Patient: Female, age 61
A 61-year-old woman presented with intermittent low back pain that persisted for past one month. The pain worsened within one week and became unbearable. Three months previously, the patient was admitted to a local hospital for productive cough. Lung CT showed suspicious TB lesions, and T-SPOT was positive. After excluding other diseases, the local hospital started diagnostic anti-tuberculosis treatment consisting of HRZE. The patient took the medication irregularly because of gastrointestinal reaction. A physical examination revealed no abnormalities. Laboratory results were white blood cells, 7.22x109/L; hemoglobin, 122 g/L; platelets, 216 x109/L; CRP, 32.97 mg/dl; and procalcitonin, 0.213ng/mL. The sputum GeneXpert test result was positive and sensitive to rifampicin. Multiple infections and diffuse miliary nodules in both lungs suggested tuberculosis. Thoracic and abdominal aortic CTA examination showed a 51x28 mm2 pseudoaneurysm arising from the lower abdominal aorta, surrounded by a patchy shadow and lymphadenopathy (Figure 5). Combined with the patient's medical history, tuberculous aortic pseudoaneurysm was considered. Emergency digital subtraction angiography was performed after admission, and two coated stents were implanted in the abdominal aorta and iliac artery. Angiography showed that the stents were well- positioned, blood flow was smooth, and a pseudoaneurysm did not develop. The patient was discharged from the hospital 2 days post-operation and received anti-tuberculosis drug treatment, including isoniazid 0.6 g once daily, rifapentine 0.45 g twice a week, ethambutol 0.75 g once daily, pyrazinamide 0.5 g three times daily, and moxifloxacin 0.4 g once daily. Abdominal aortic CTA performed two weeks later revealed that the aneurysm did not recur (Figure 6). Our follow-up plan was consistent with that of the patient in case 1. The patient tolerated the anti-tuberculosis drugs well.
Keywords: anti-tuberculosis therapy, aortic pseudoaneurysm, endovascular stent implantation, steroids, tuberculosis aortitis
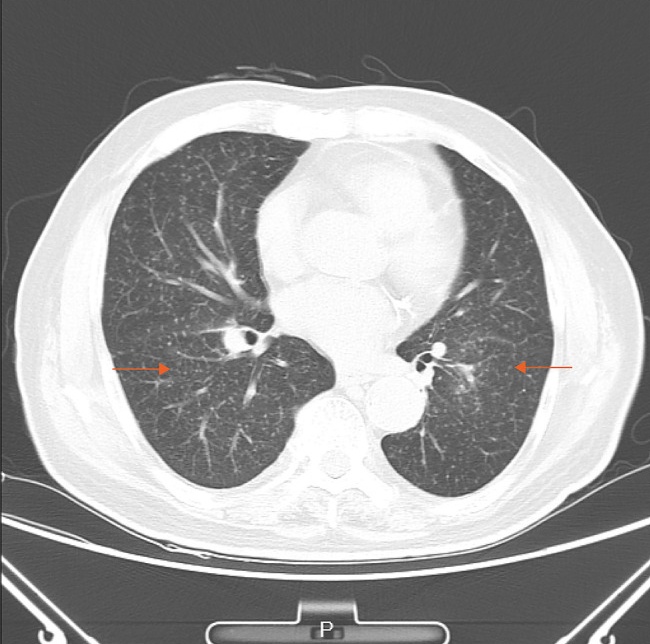